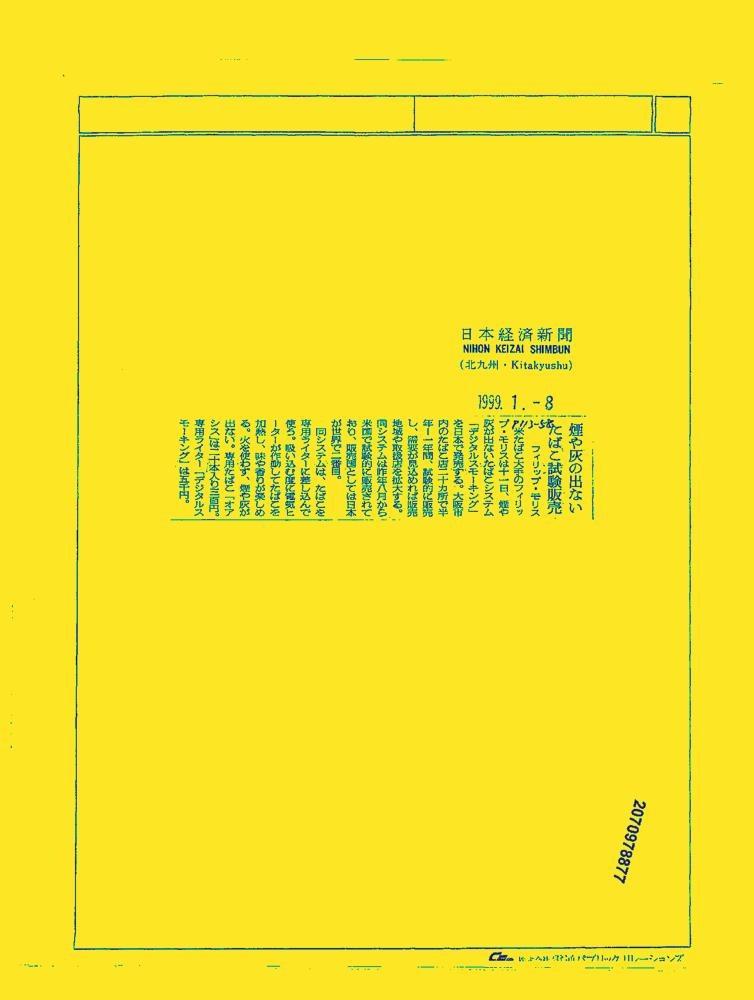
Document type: News-Article